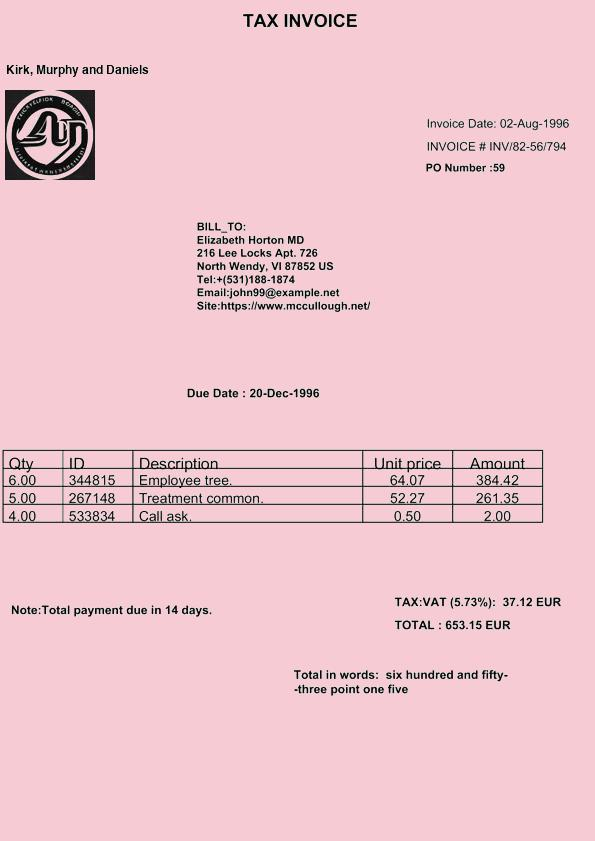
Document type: Invoice